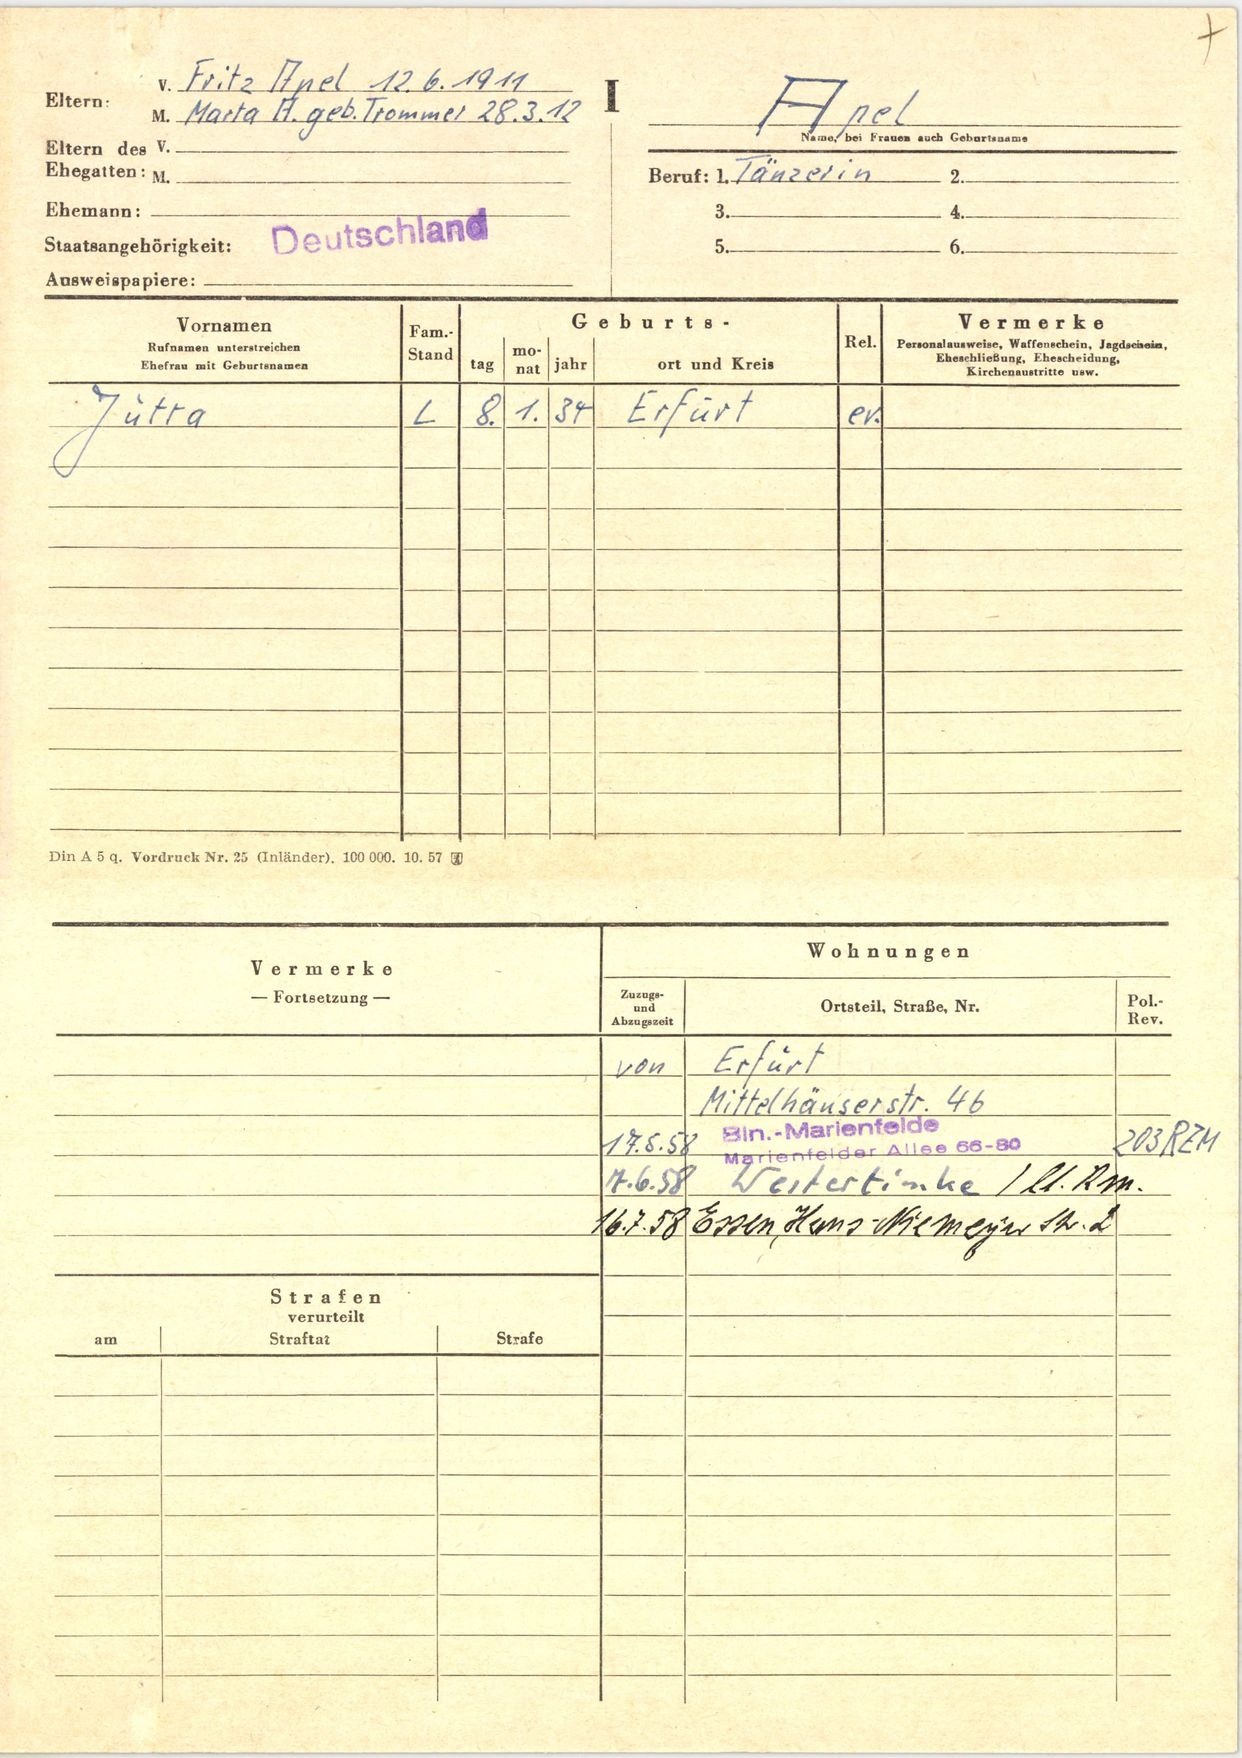
Apel